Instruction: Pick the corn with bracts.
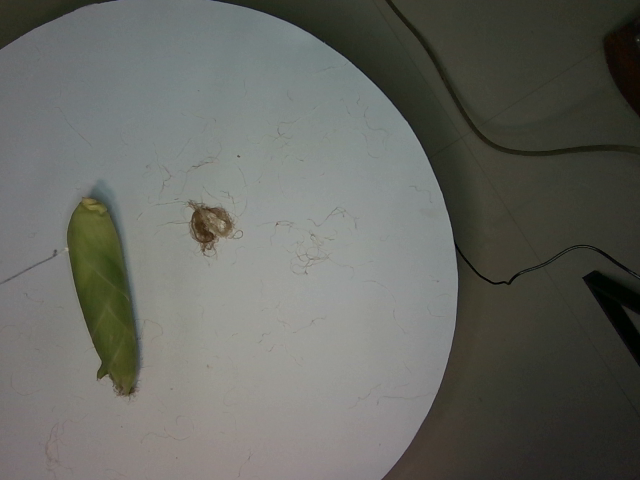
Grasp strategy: vertical